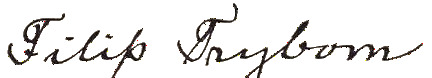
Signature of: filip trybom